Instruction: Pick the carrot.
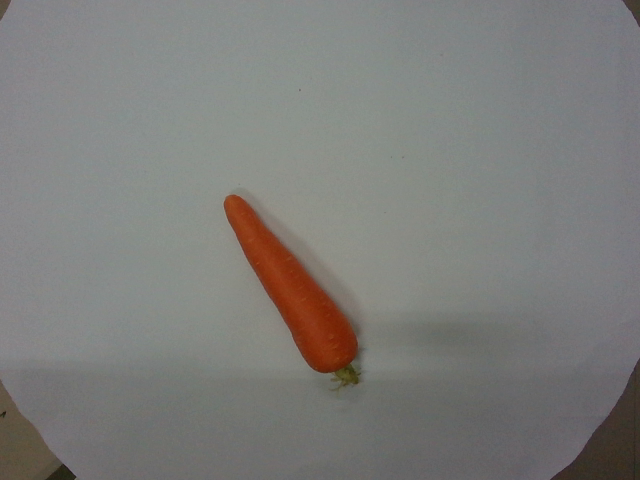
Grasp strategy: vertical